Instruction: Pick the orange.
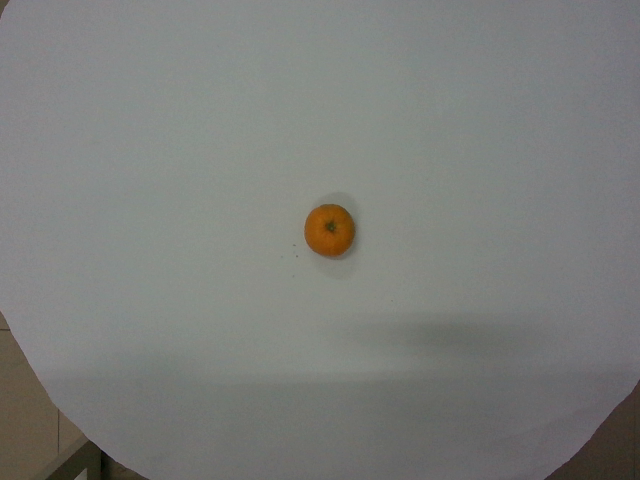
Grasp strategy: vertical